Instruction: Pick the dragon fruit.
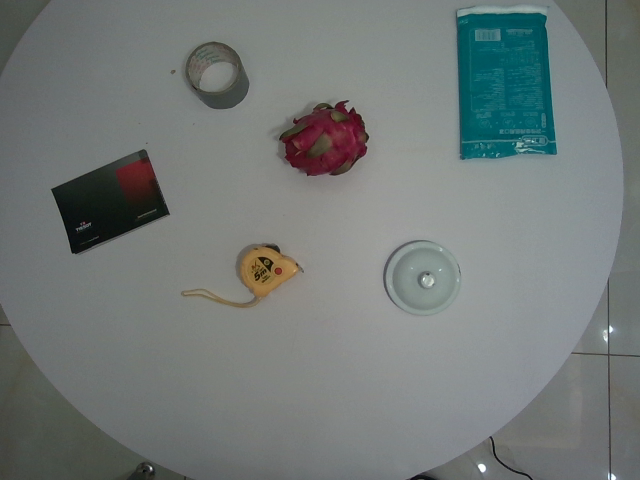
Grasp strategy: vertical